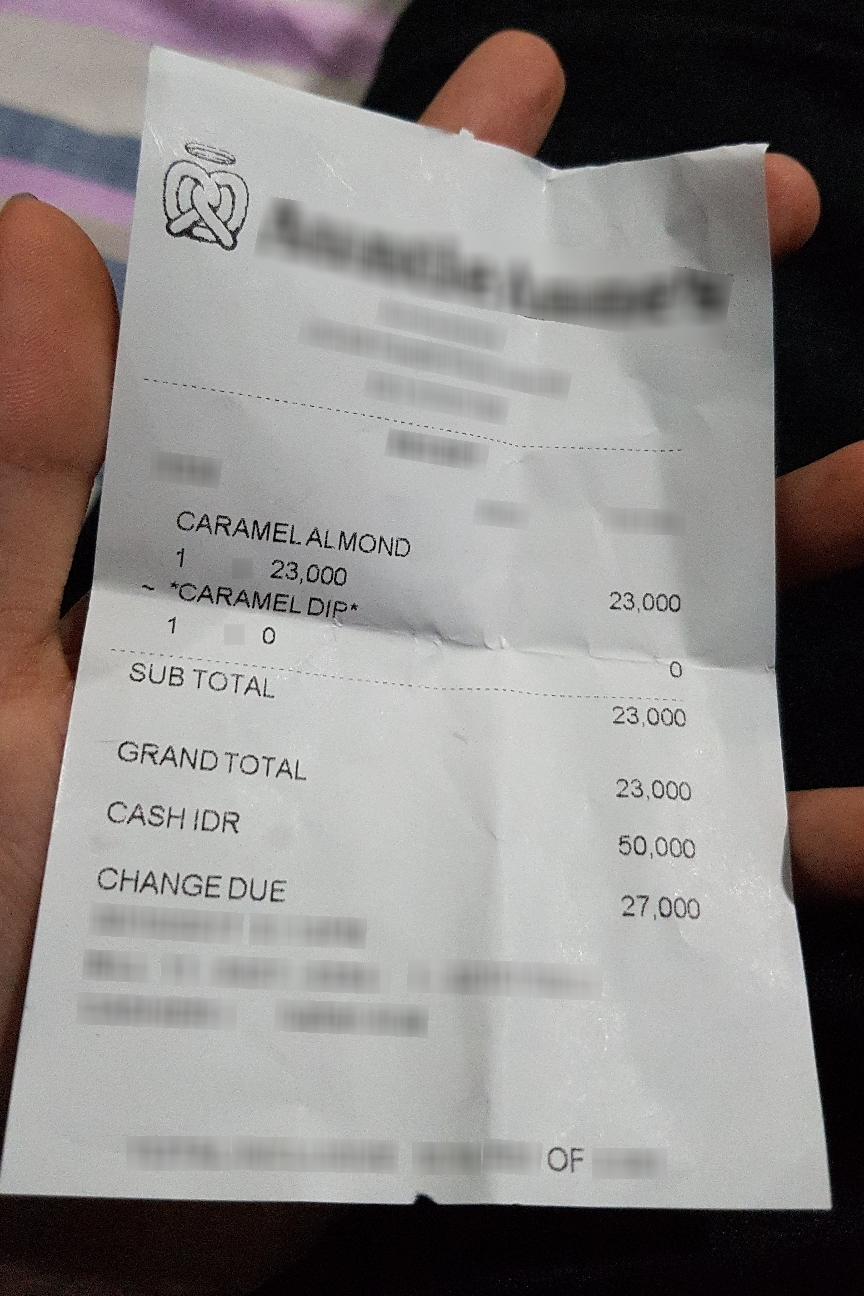
Number of items: 8
Subtotal: 23,000
Total: 23,000
OCR text regions:
text: CARAMELALMOND
text: 1
text: 23,000
text: 23,000
text: *CARAMEL DIP*
text: 1
text: 0
text: 0
text: SUB TOTAL
text: 23,000
text: GRAND TOTAL
text: 23,000
text: CASHIDR
text: 50,000
text: CHANGE DUE
text: 27,000